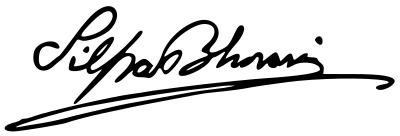
Signature of: silpa bhirasri